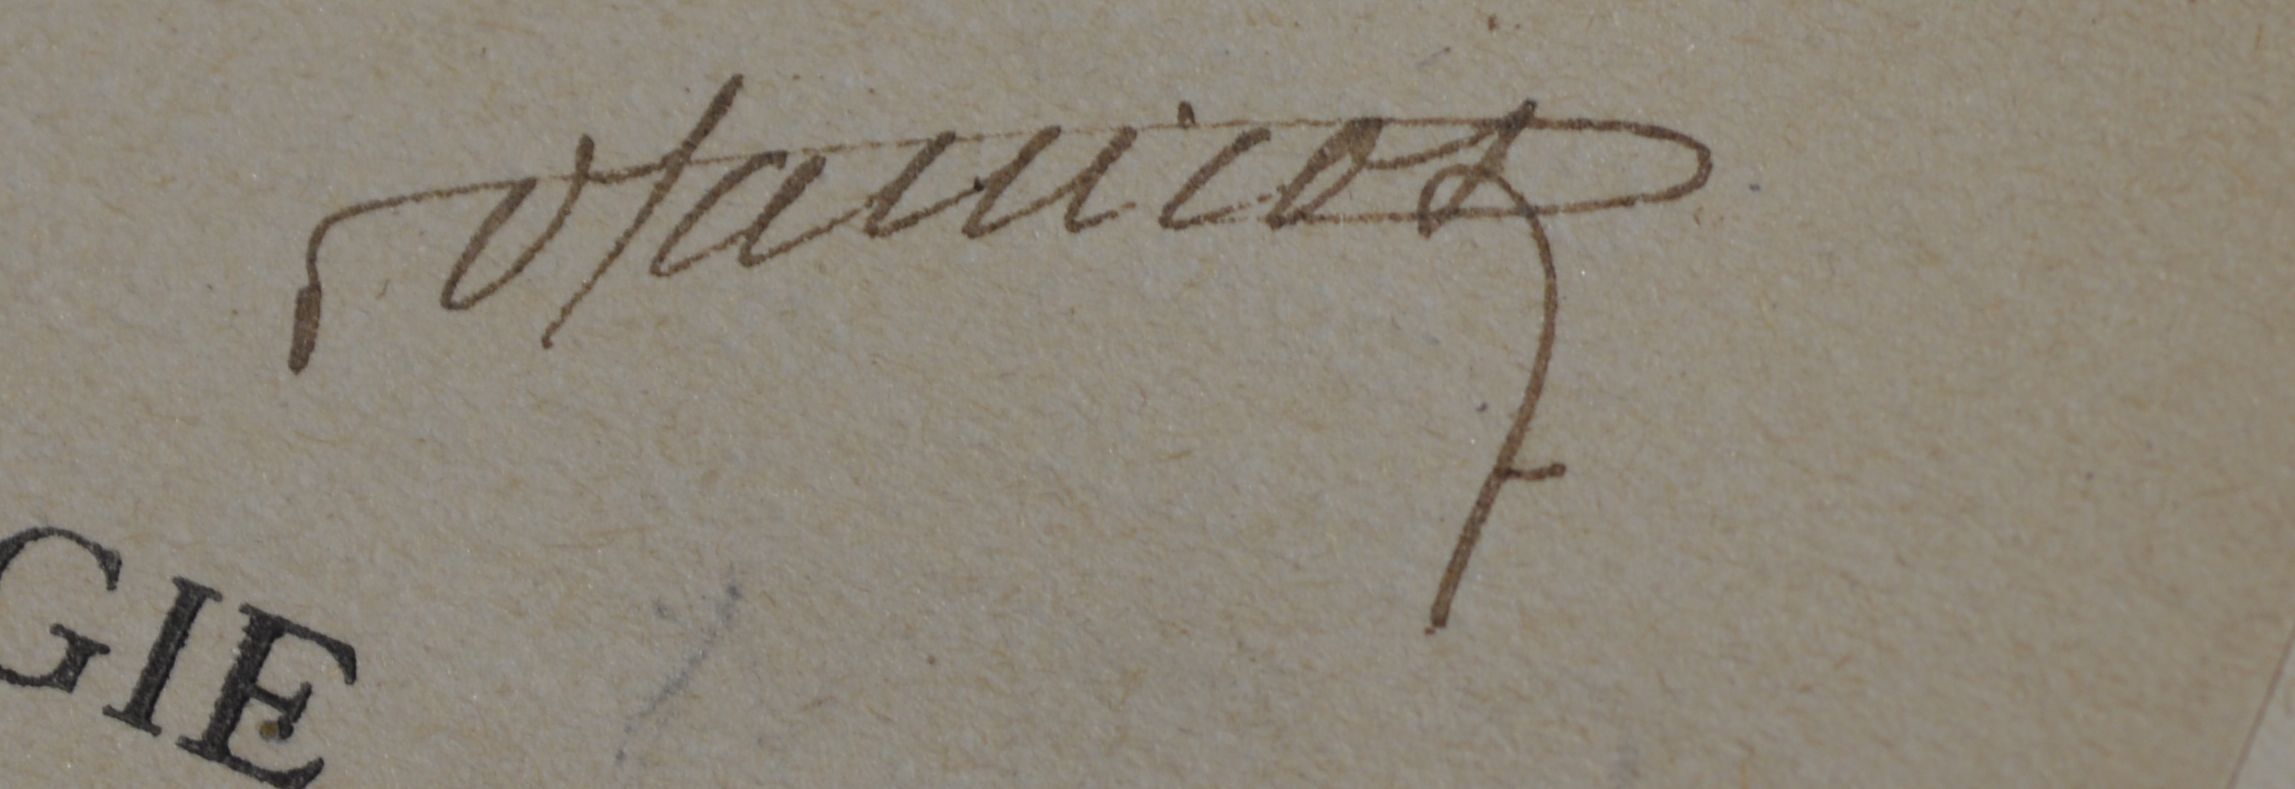
Signature of: albert janicot